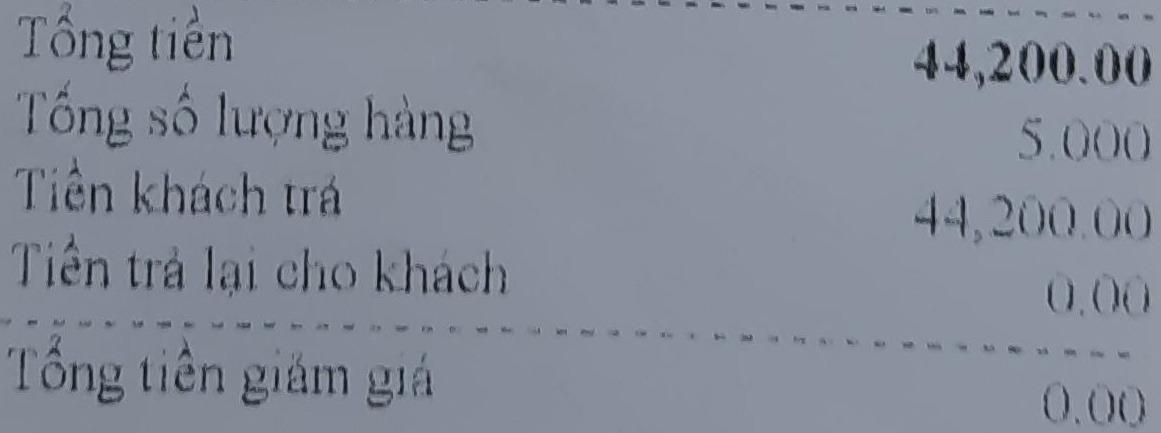
Tổng tiền 44,200.00
Tổng số lượng hàng 5.000
Tiền khách trả 44,200.00
Tiền trả lại cho khách 0.00
Tổng tiền giảm giá 0.00